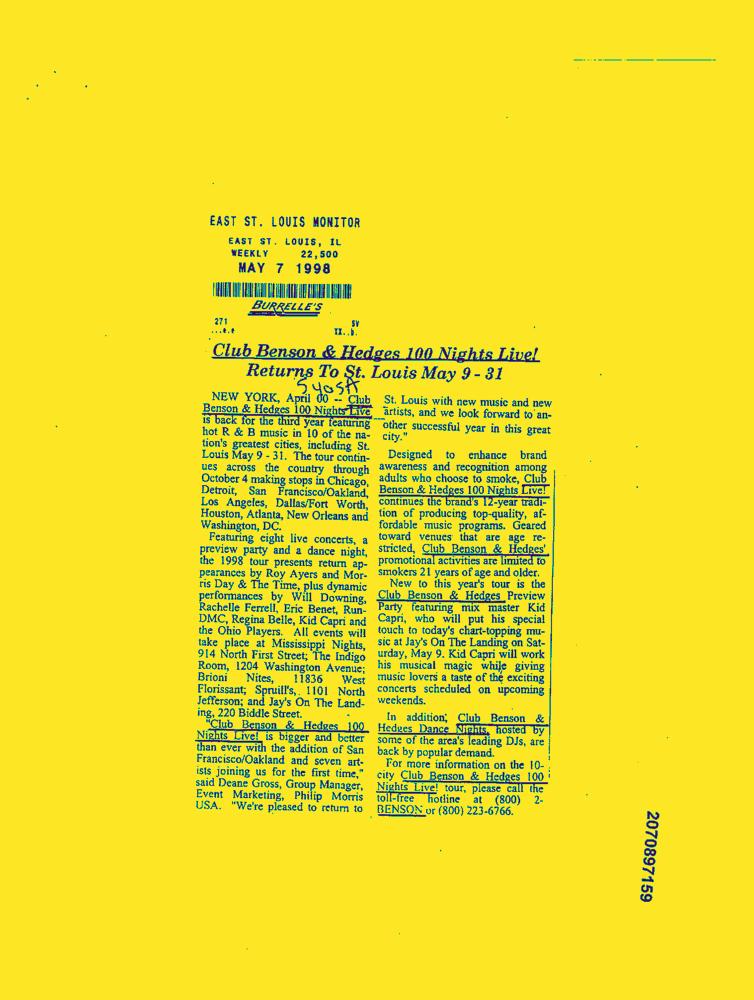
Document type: News-Article